Patient: Male, age 52
A 52-year old previously healthy man was referred from a pneumology hospital in the capital city of Cameroon, Yaounde, for the evaluation of suspected heart failure. He consulted for shortness of breath on moderate exertion associated with a dry cough of two days duration. The cough was worse at night. There was no associated fever, no weight loss; no excessive sweating at night, no chest pain, no lower extremity swelling and no hemoptysis. He had no significant medical or family history of a cardiovascular or thromboembolic disease. His past history was only remarkable for exposure to a patient with tuberculosis ten years ago. He was not a current smoker and did not consume alcohol.
Physical examination revealed a well build up patient in no acute distress, a blood pressure of 110/70 mmHg, pulse rate of 70/min, respiratory rate of 19 cycles/min, temperature of 36.9 C. His weight was 71kg and BMI of 25.15kg/m 2. On the examination of the respiratory system, auscultation revealed clear breath sounds without wheezes nor crackles. On examination of the cardiovascular system, he had a regular heart beat without murmurs, no accentuation of the pulmonary component of the second heart sound, no jugular venous distension and no lower extremity edema.
Chest radiograph revealed an enlarged cardiac silhouette, a right middle lung lobe cavitary lesion with regional lymphadenopathy. ECG showed normal sinus rhythm, incomplete right bundle branch block and T wave inversions in V1,V2 and V3. Echocardiography showed dilated right atrium, dilated right ventricle, severe tricuspid regurgitation and severe pulmonary artery hypertension; Pulmonary Artery Systolic Pressure (PASP): 80mmHg. Ejection fraction of the left ventricle was 70%. Following the results of the echocardiography, a thoracic Computed Tomographic scan with contrast was performed which showed bilateral proximal pulmonary emboli(Figure 1, Figure 2, Figure 3, Figure 4), and a cavitary lesion in the upper lobe of the right lung (Figure 2, Figure 3, Figure 4). The cavitation of the right lung prompted bronchial fibroscopy with aspiration of bronchial secretions. Sputum was found to contain numerous acid-fast bacilli on direct microscopy (>15 bacilli/field). Culture results was positive for mycobacterium tuberculosis. Brochial biopsy showed severe dysplasia of bronchial epithelium with absence of carcinoma. Ultrasound studies did not show evidence of deep venous thrombosis. Other laboratory findings revealed a WBC of 4300/mm3, hemoglobin 13.8 g/dL, platelet count 315,000/mm3, Serum creatinine 11.92mg/l, C-reactive protein 54.4mg/l, erythrocyte sedimentation rates at 46mm and 59mm,fasting blood sugar 1g/l, aspartate aminotransferase 19.9 IU/l, alanine aminotransferase 15.6IU/l, negative HIV serology, INR 1.10. He was put on enoxaparin that was overlapped with acenocoumarol. Anti-tuberculosis treatment including isoniazid, pyrazinamid, ethambutol and rifampicin was started immediately. He was discharged with referral to the pneumology hospital for continuation of treatment when the therapeutic INR was reached.
Keywords: pulmonary embolism, cardiomegaly, dyspnea, pulmonary tuberculosis
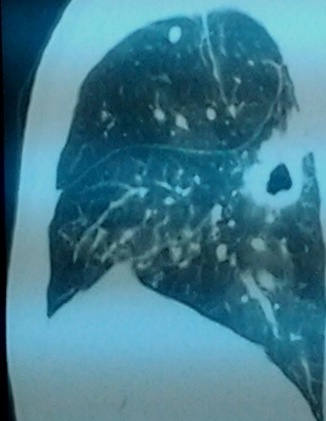
Image caption: Thoracic CT scan showing thrombus in the right and left branches of the pulmonary arteries.